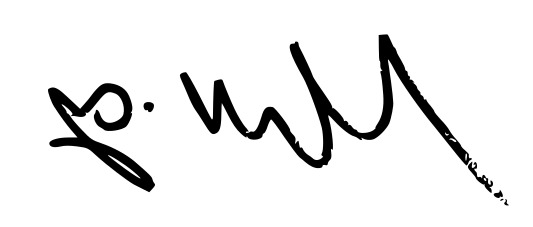
Signature of: dimitri uchaneishvili